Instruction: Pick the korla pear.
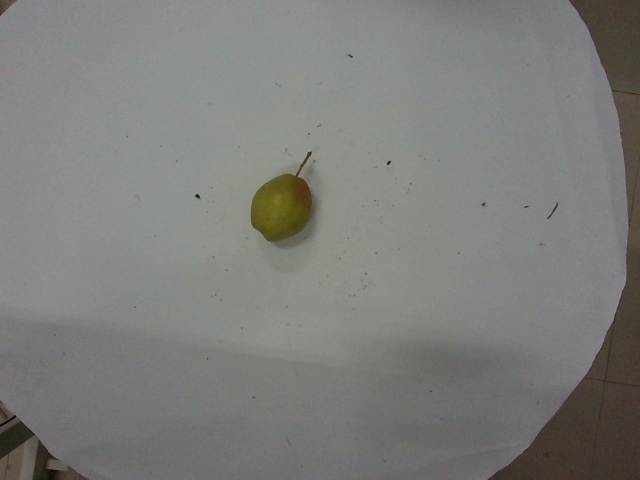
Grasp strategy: vertical